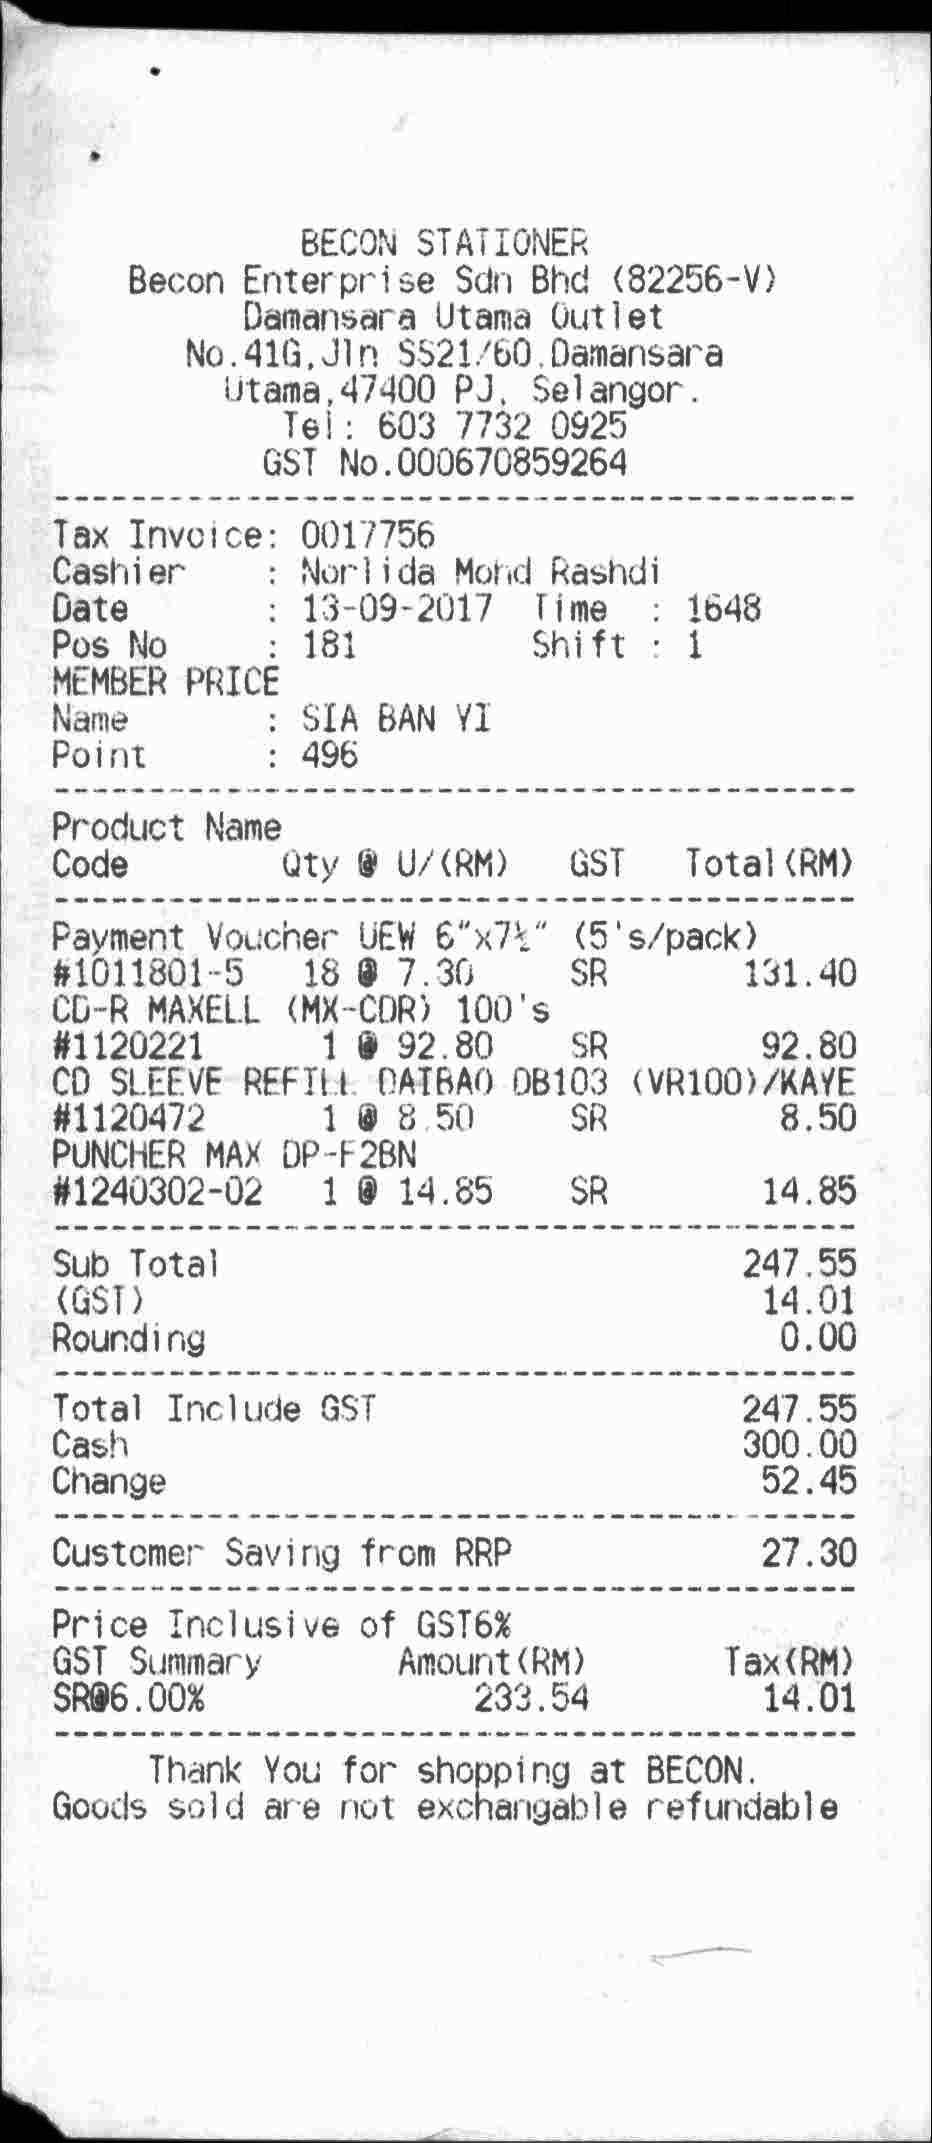
BECON STATIONER
BECON ENTERPRISE SDN BHD (82256-V)
DAMANSARA UTAMA OUTLET
NO.41G,JLN SS21/60,DAMANSARA
UTAMA,47400 PJ, SELANGOR.
TEL: 603 7732 0925
GST NO.000670859264
TAX INVOICE: 0017756
CASHIER
: NORLIDA MOHD RASHDI
DATE
: 13-09-2017
TIME
POS NO
: 181
SHIFT : 1
MEMBER PRICE
NAME
: SIA BAN YI
POINT
: 496
PRODUCT NAME
CODE
QTY @ U/(RM)
GST
TOTAL(RM)
PAYMENT VOUCHER UEW 6" X 7 " (5'S/PACK)
#1011801-5
18 @ 7.30
SR
131.40
CD-R MAXELL (MX-CDR) 100'S
#1120221
1 @ 92.80
SR
92.80
CD SLEEVE REFILL DAIBAO DB103 (VR100)/KAYE
#1120472
1 @ 8.50
SR
8.50
PUNCHER MAX DP-F2BN
#1240302-02
1 @ 14.85
SR
14.85
SUB TOTAL
247.55
<GST>
14.01
ROUNDING
0.00
TOTAL INCLUDE GST
247.55
CASH
300.00
CHANGE
52.45
CUSTOMER SAVING FROM RRP
27.30
PRICE INCLUSIVE OF GST6%
GST SUMMARY
AMOUNT(RM)
TAX(RM)
SR@6.00%
233.54
14.01
THANK YOU FOR SHOPPING AT BECON.
GOODS SOLD ARE NOT EXCHANGABLE REFUNDABLE
: 1648